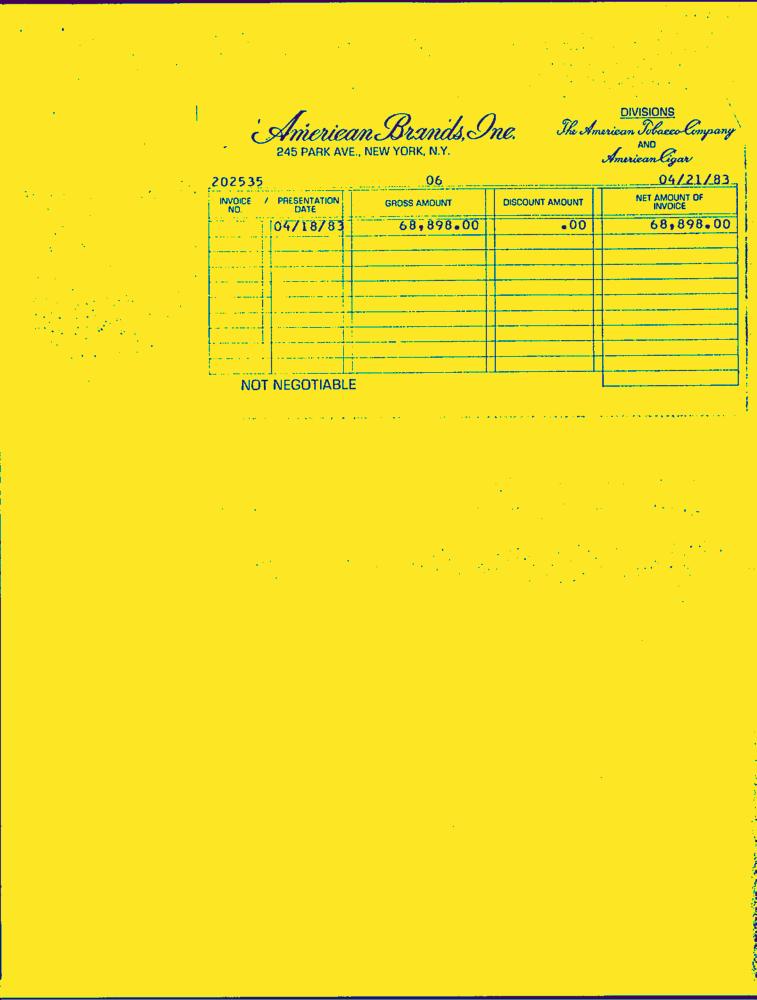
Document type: Invoice-Doc